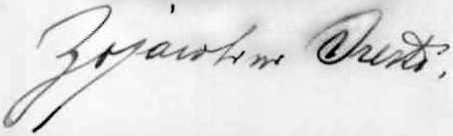
Signature of: oreste jacobini